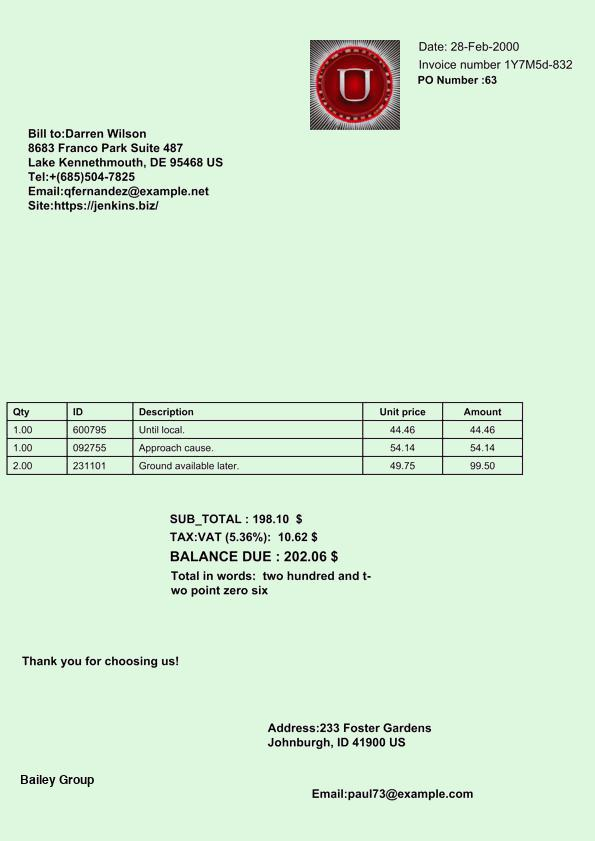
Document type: Invoice